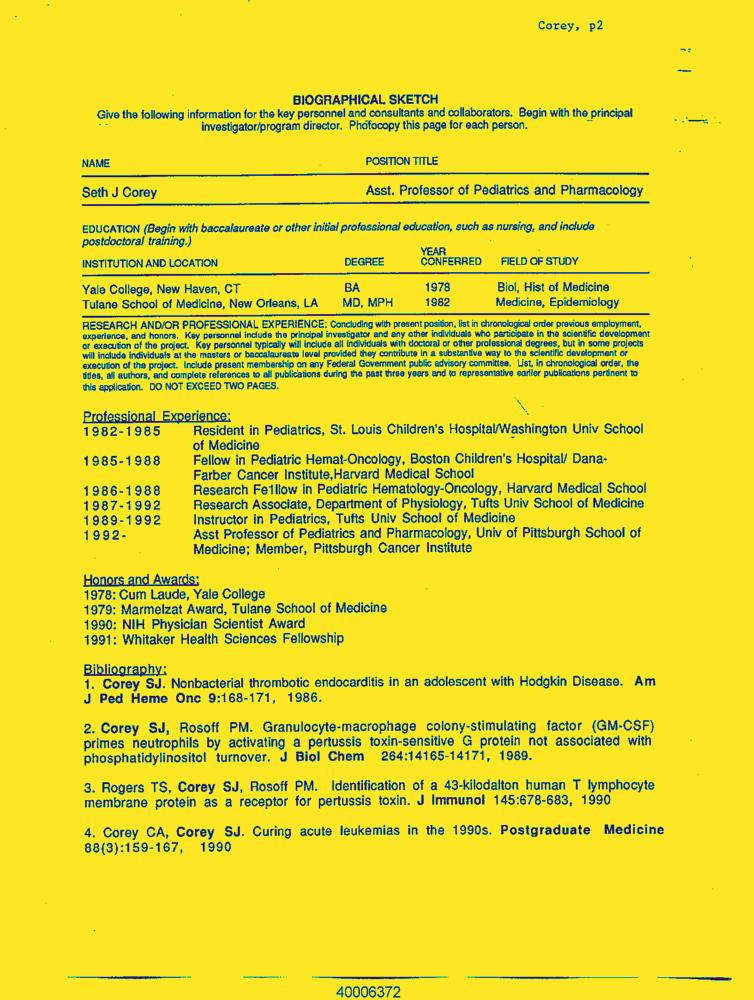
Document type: Resume-Doc